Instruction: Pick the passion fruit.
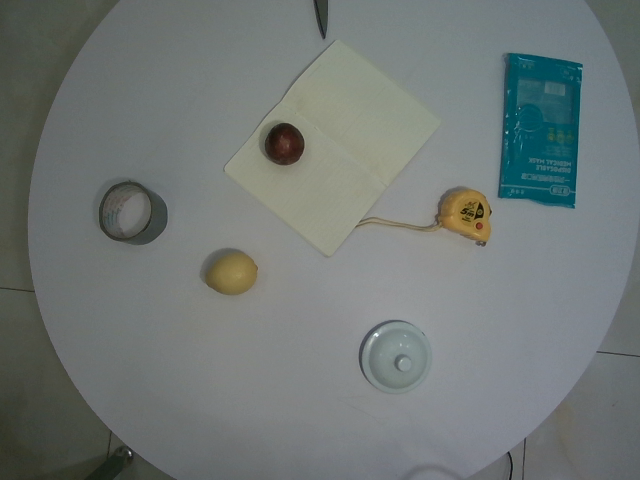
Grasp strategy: vertical